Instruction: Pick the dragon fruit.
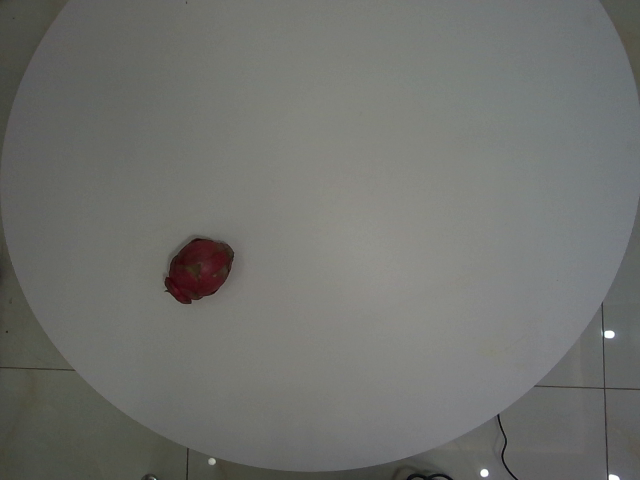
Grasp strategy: vertical